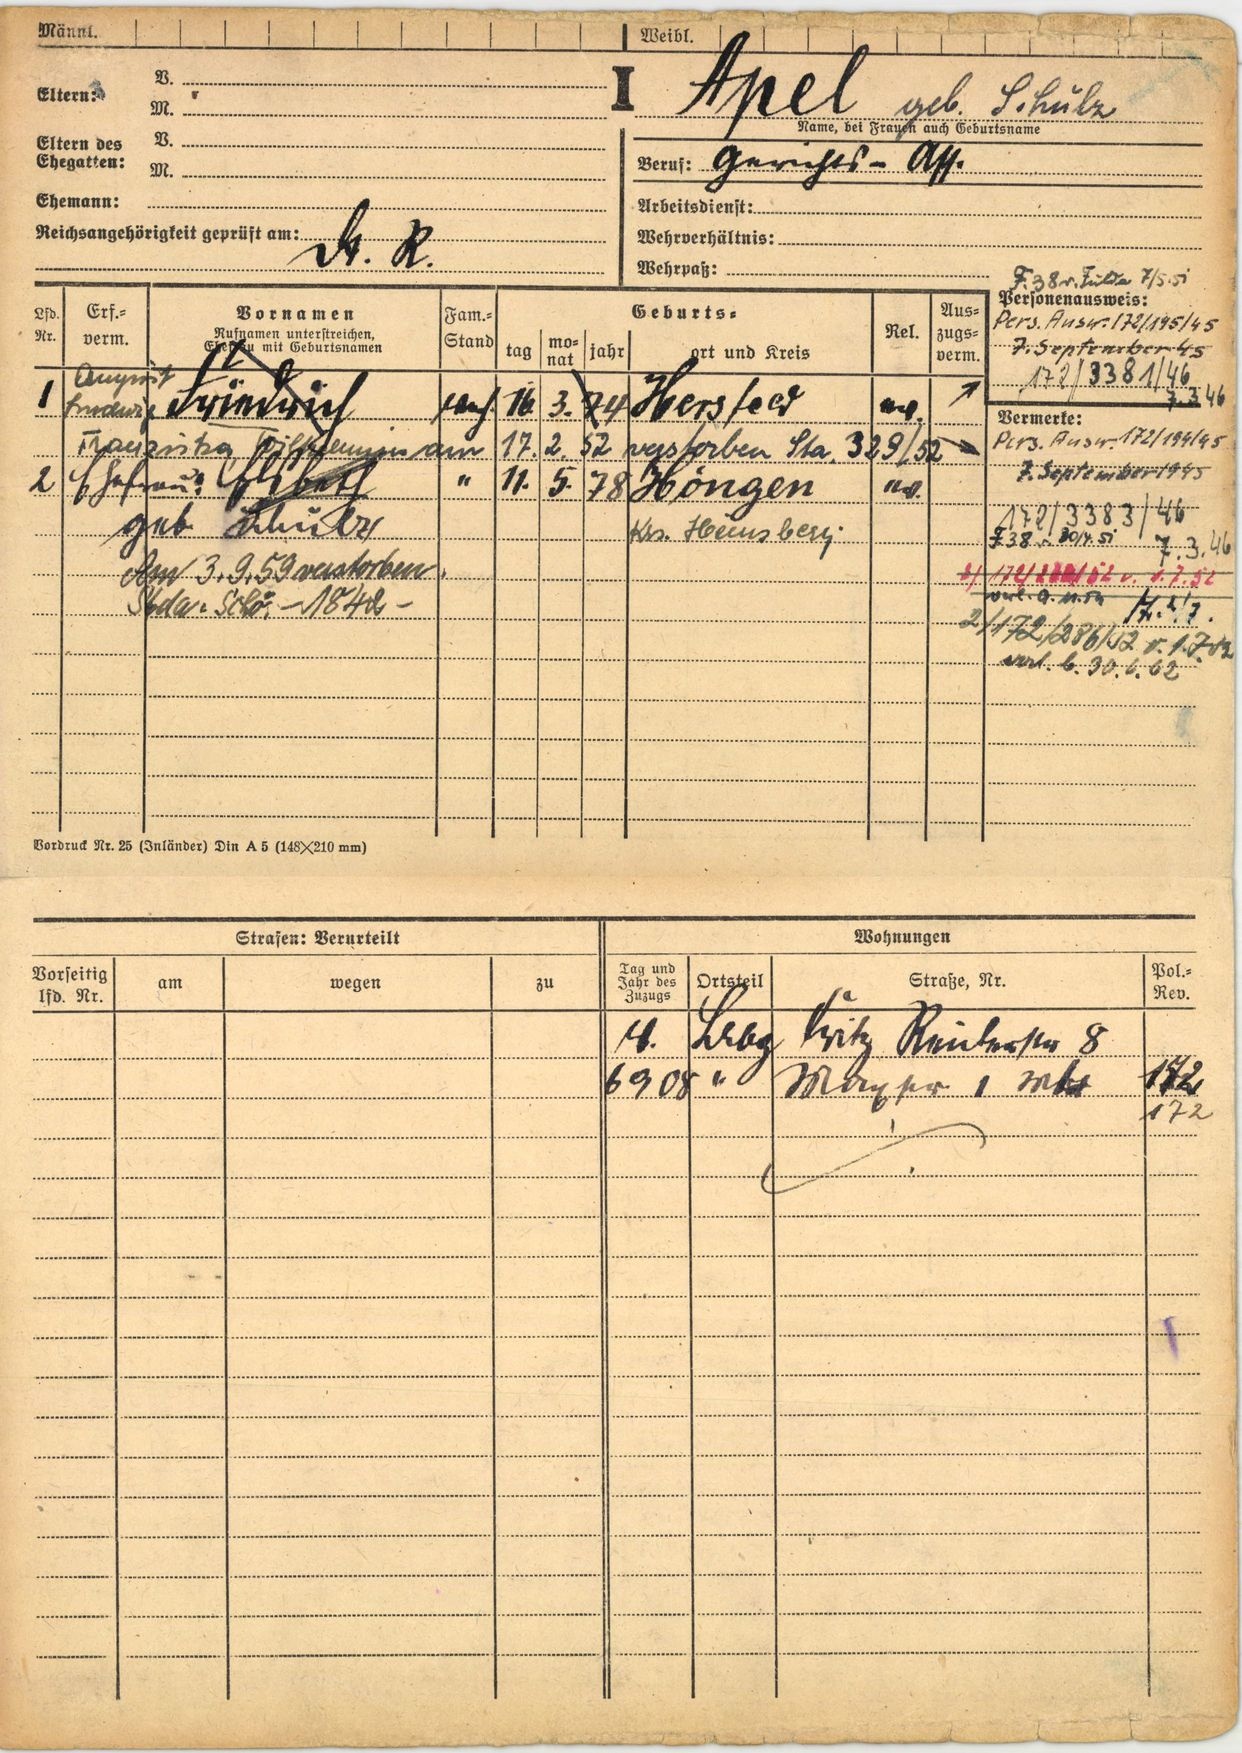
Apel geb. Schulz